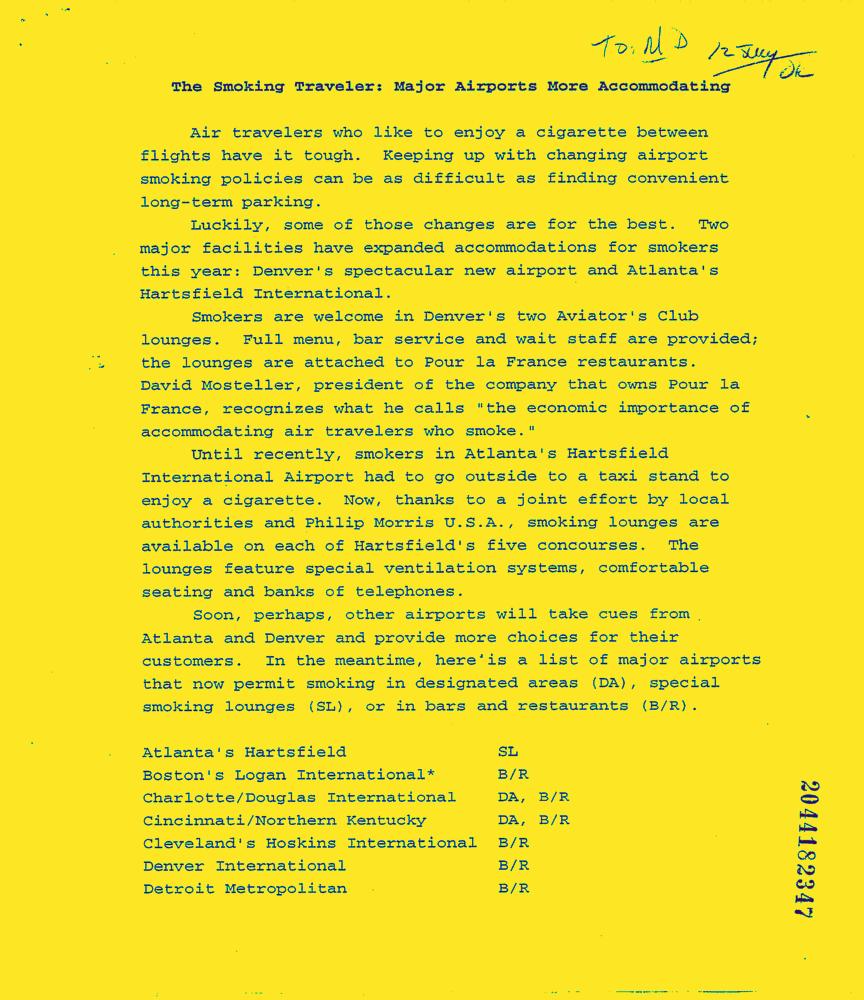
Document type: News-Article